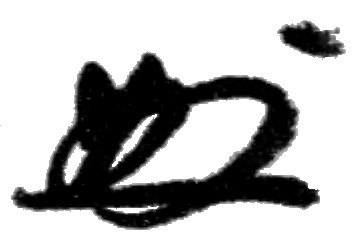
Signature of: yasuhiro nakasone